Question: What is the suspected problem?
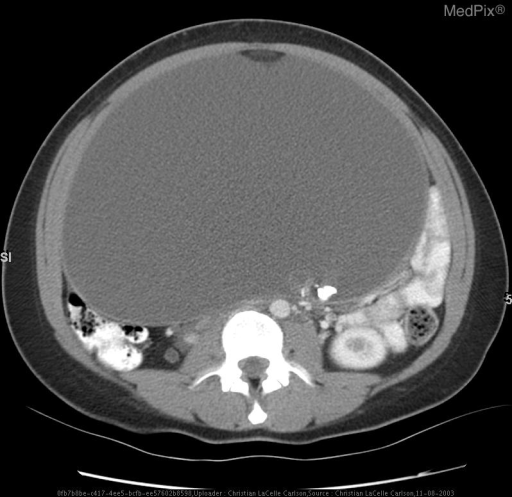
Answer: The findings suggest Frontal abdominal radiographs demonstrated a well formed calcification in the left upper quadrant.  A follow up CT scan revealed a 23x16x27cm cystic mass in the abdomen containing a focus of calcification and adjacent fat.  The mass appeared to arise from the right ovary, ascending from the pelvis and pulling the right broad ligament, in turn causing rightward deviation of the uterus.  A smaller left ovarian teratoma, measuring 4.0x3.7cm was seen to contain a larger fat content.  All other abdominopelvic organs were displaced, but normal.. Contrast enhanced CT scan of the abdomen and pelvis with sagital and coronal reconstructions.  A 23x16x27cm cystic mass is seen in the abdomen containing a focus of calcification and adjacent fat.  The mass appears to arise from the right ovary, ascending from the pelvis and pulling the right broad ligament, in turn causing rightward deviation of the uterus.  All other abdominopelvic organs are displaced, but normal.. The patient might have a history of 18 y.o. girl with distension of abdomen for 3 years, abdominal discomfort and reflux symptoms for 1-2 years..